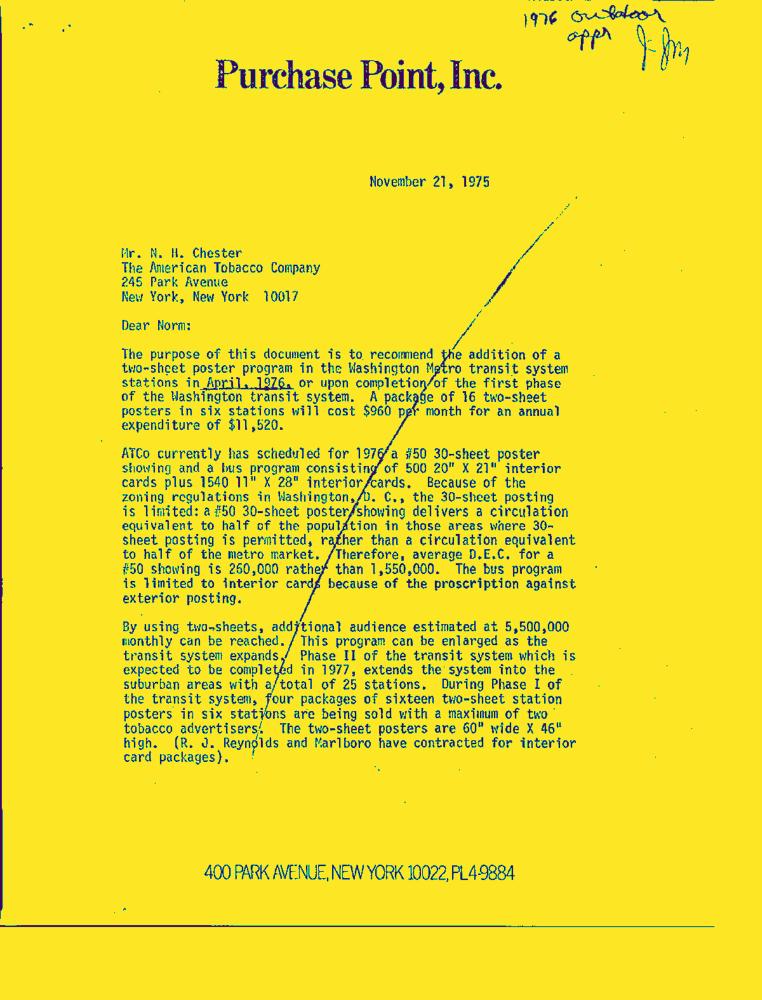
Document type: Letter-Doc